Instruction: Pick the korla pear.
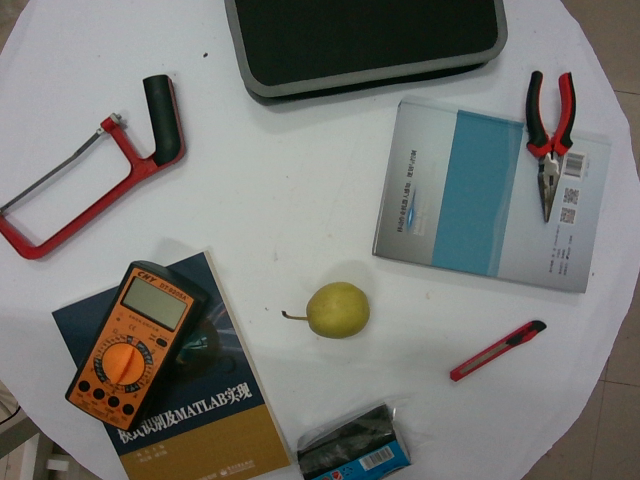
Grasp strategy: vertical